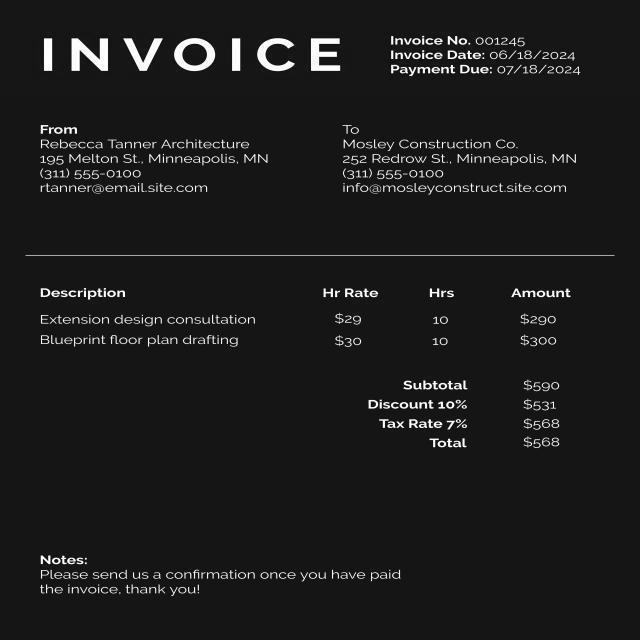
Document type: Invoice